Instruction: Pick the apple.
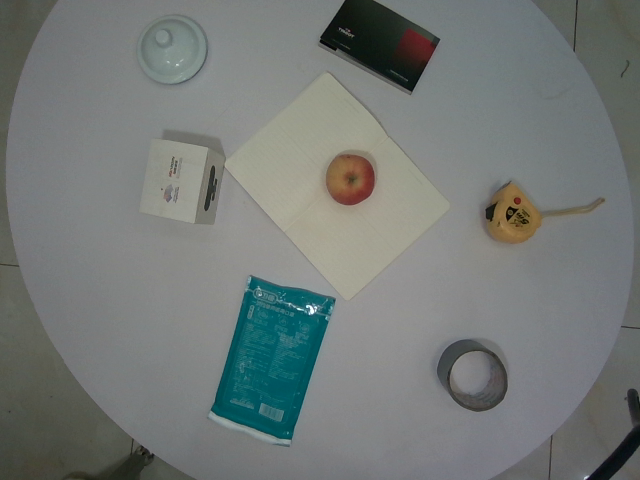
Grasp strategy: vertical